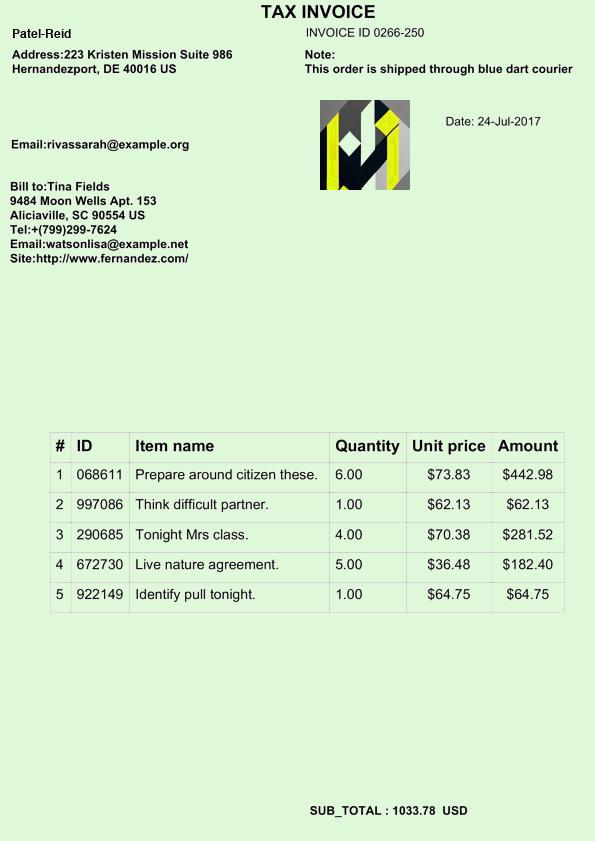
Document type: Invoice